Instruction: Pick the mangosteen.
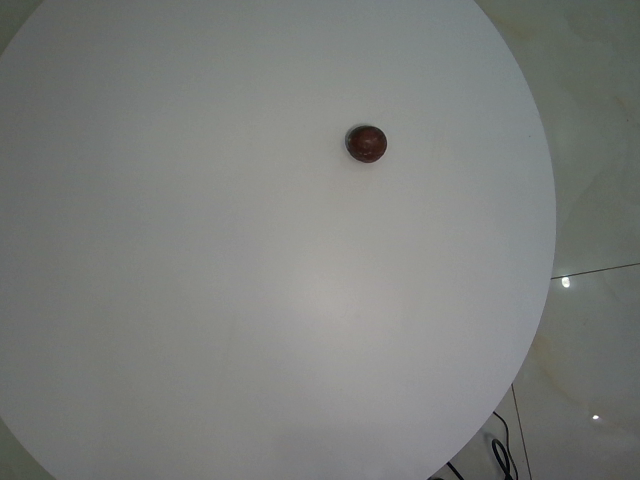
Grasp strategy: vertical